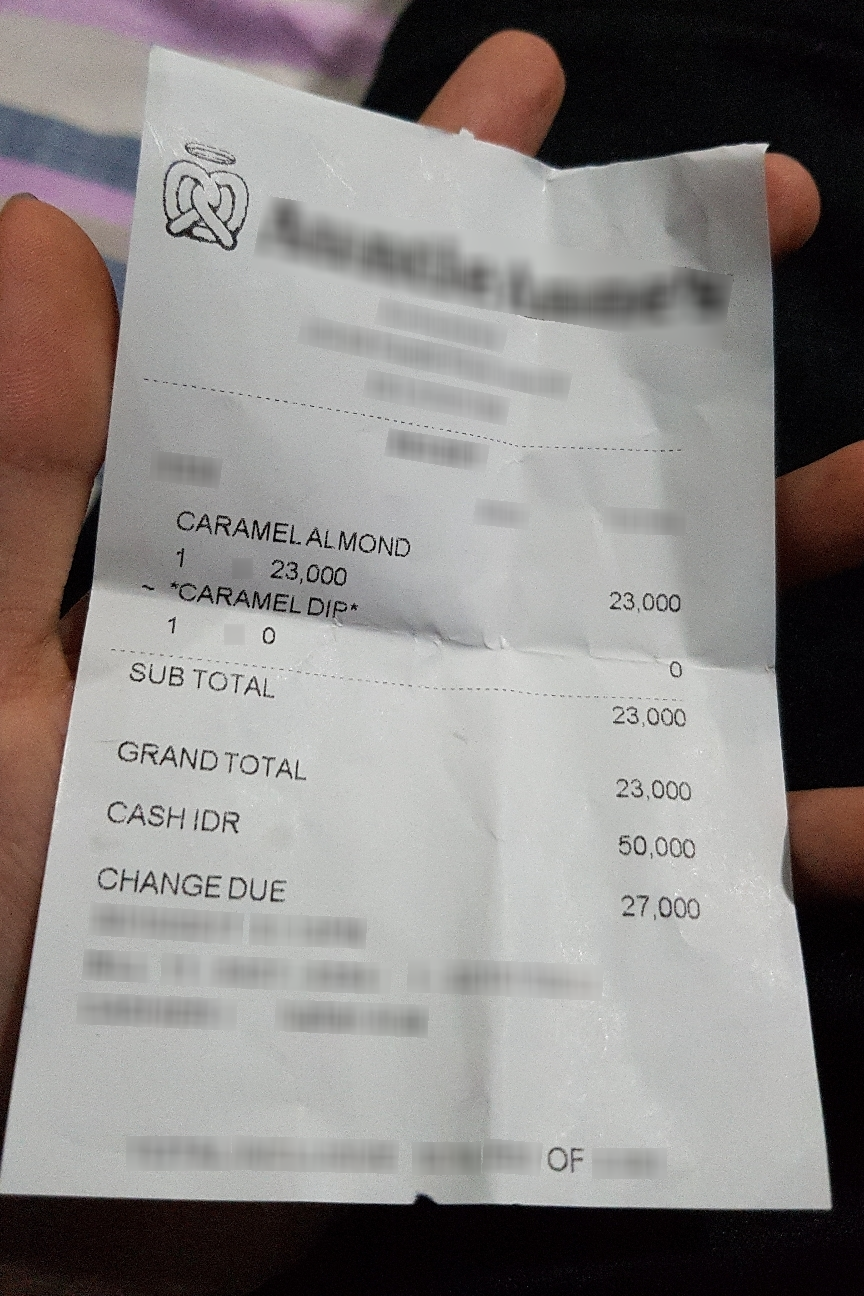
Extraction:
receipt: line_items: name: CARAMELALMOND
price: 23,000
qty: 1
name: *CARAMEL DIP*
price: 0
qty: 1
subtotal: 23,000
total: 23,000